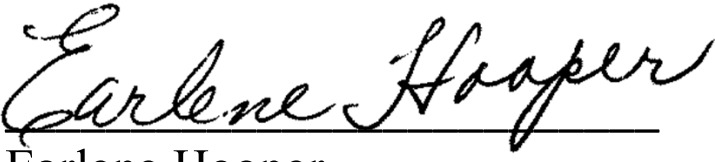
Signature of: earlene hill hooper